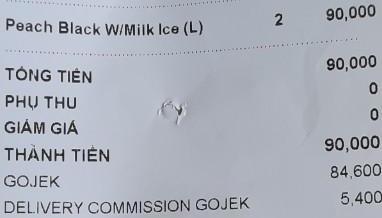
<table>
<tr>
<td>Peach Black W/Milk Ice (L)</td>
<td>2</td>
<td>90,000</td>
</tr>
</table>

TỔNG TIỀN 90,000
PHỤ THU 0
GIẢM GIÁ 0
THÀNH TIỀN 90,000
GOJEK 84,600
DELIVERY COMMISSION GOJEK 5,400